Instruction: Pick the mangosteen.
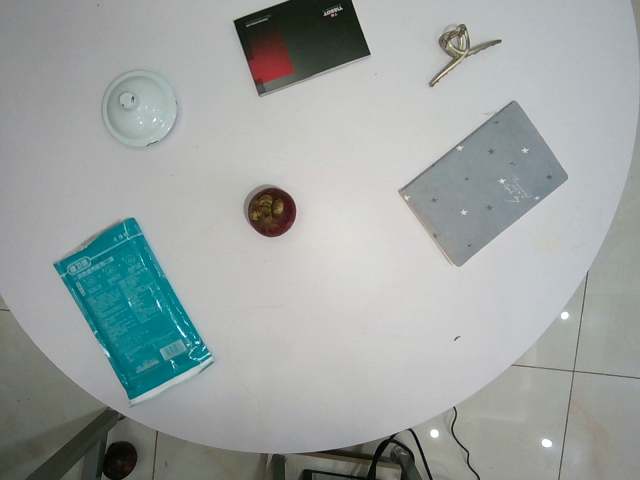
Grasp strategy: vertical